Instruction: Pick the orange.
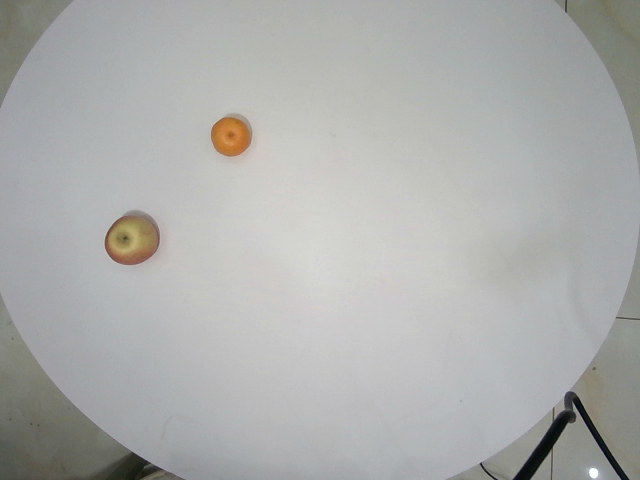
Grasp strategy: vertical